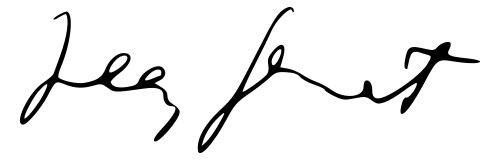
Signature of: jean genet